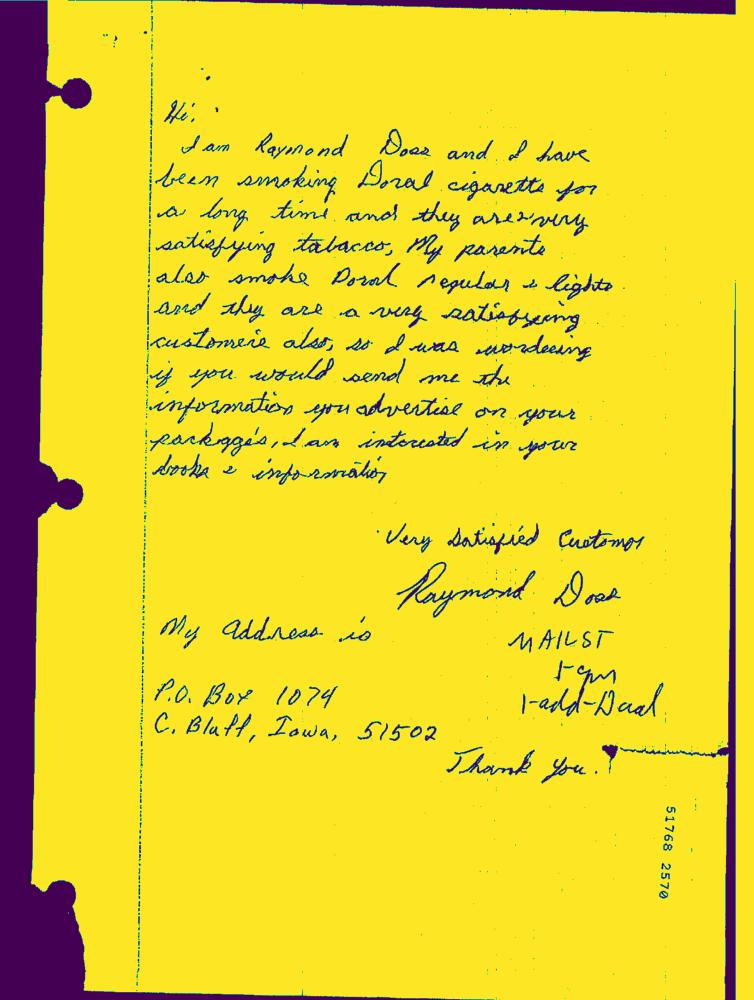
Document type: Hand-Written